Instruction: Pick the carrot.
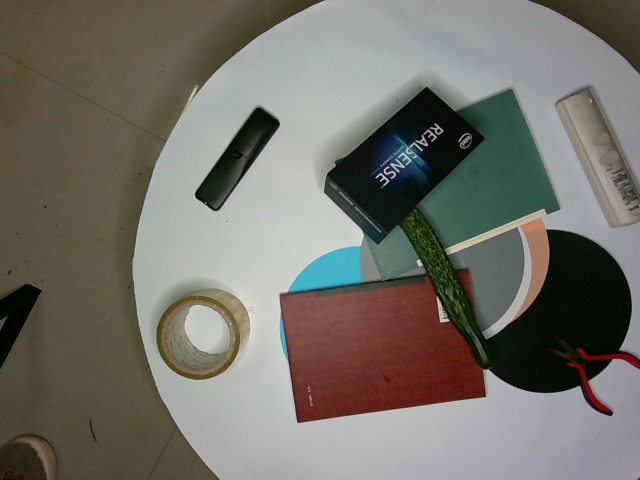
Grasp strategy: vertical